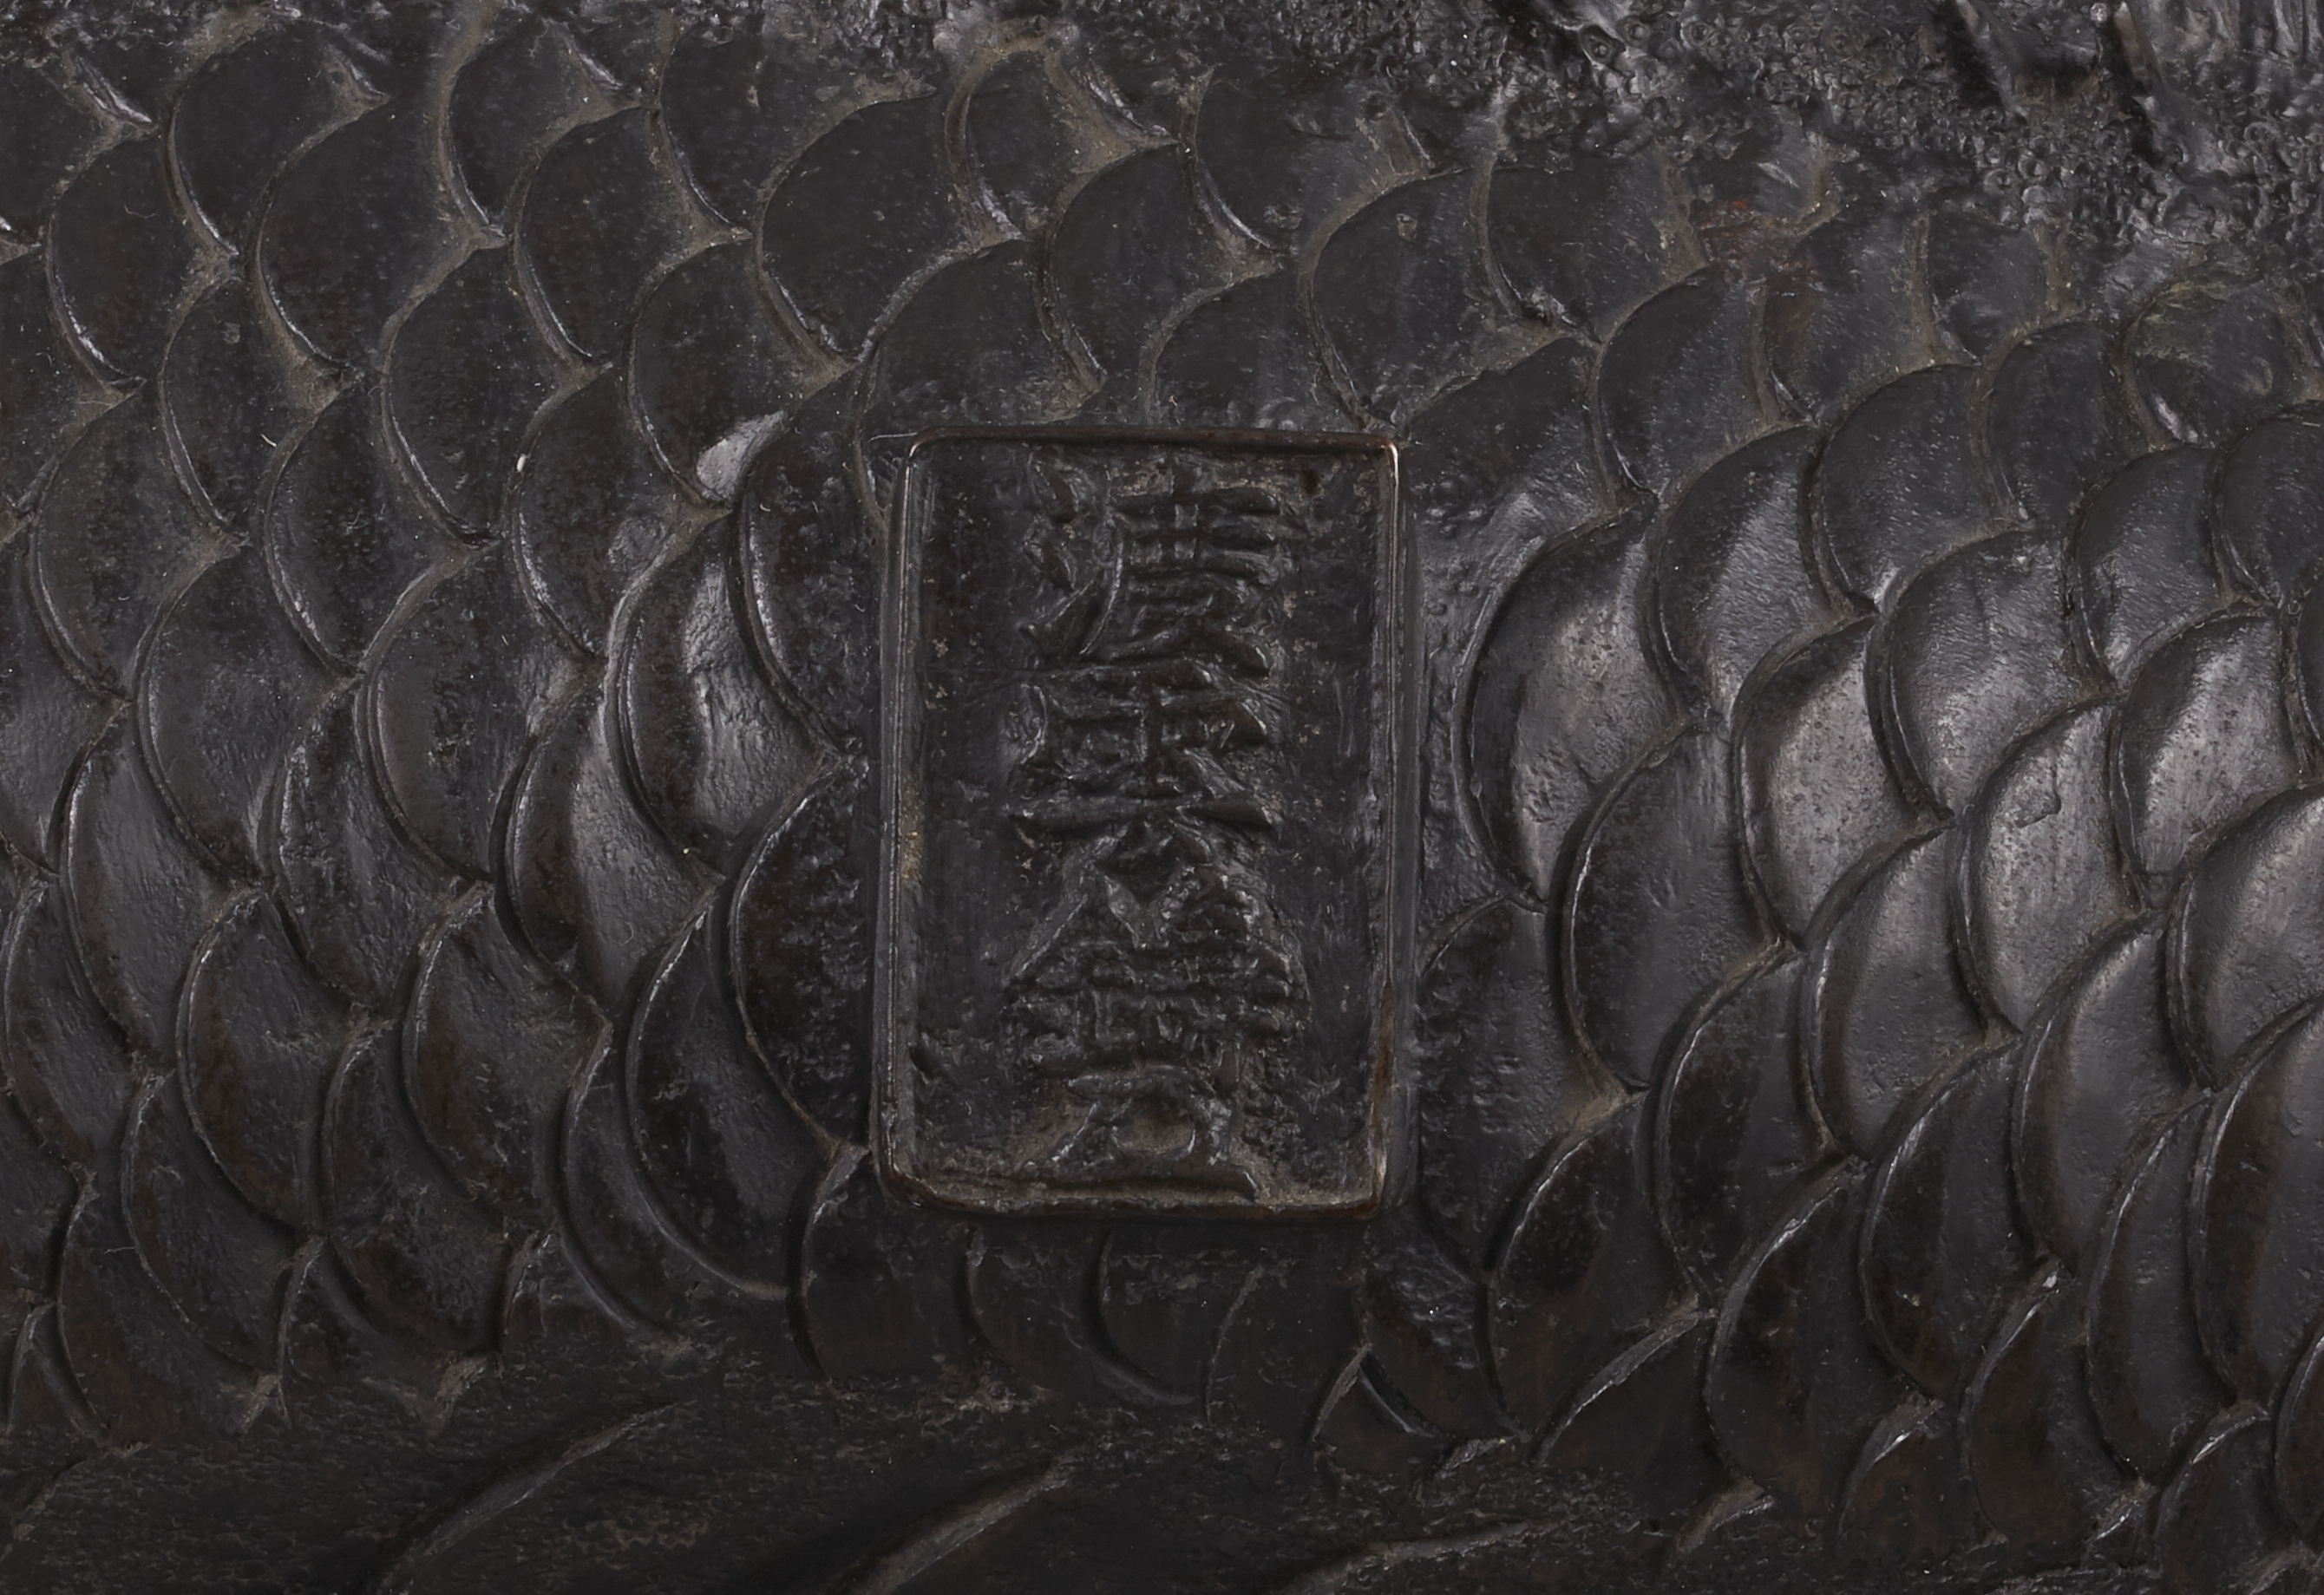
Signature of: kimura toun